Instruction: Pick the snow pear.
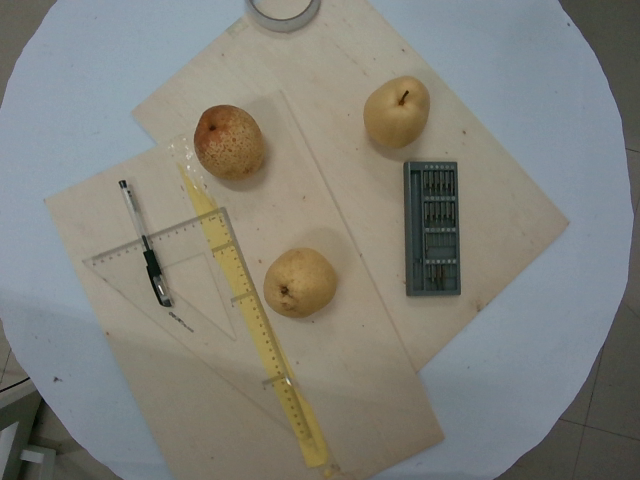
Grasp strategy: vertical